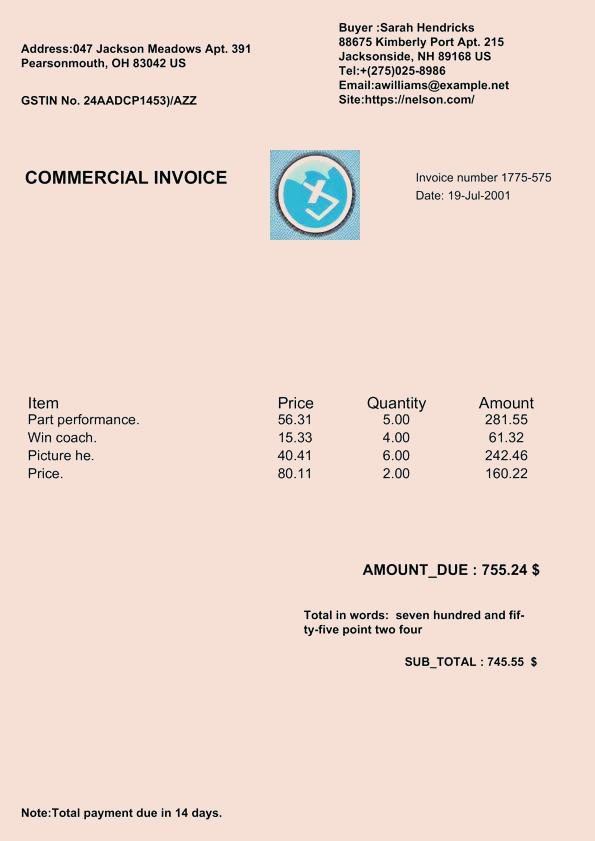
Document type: Invoice